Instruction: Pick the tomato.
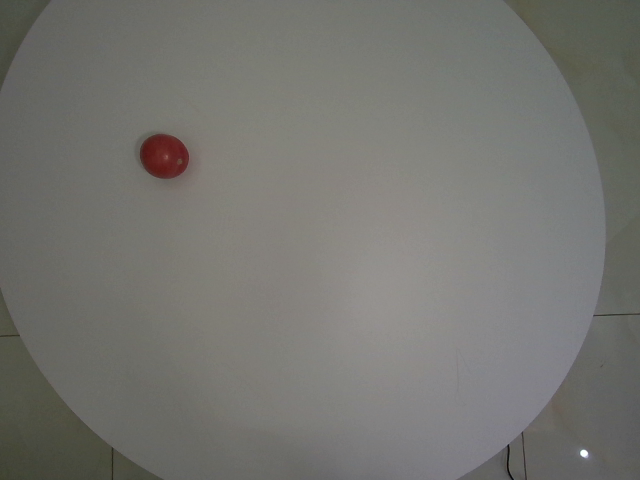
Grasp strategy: vertical